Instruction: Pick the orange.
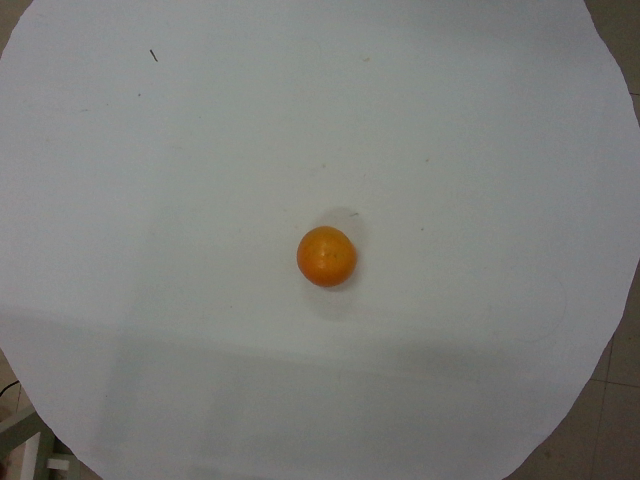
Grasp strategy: vertical